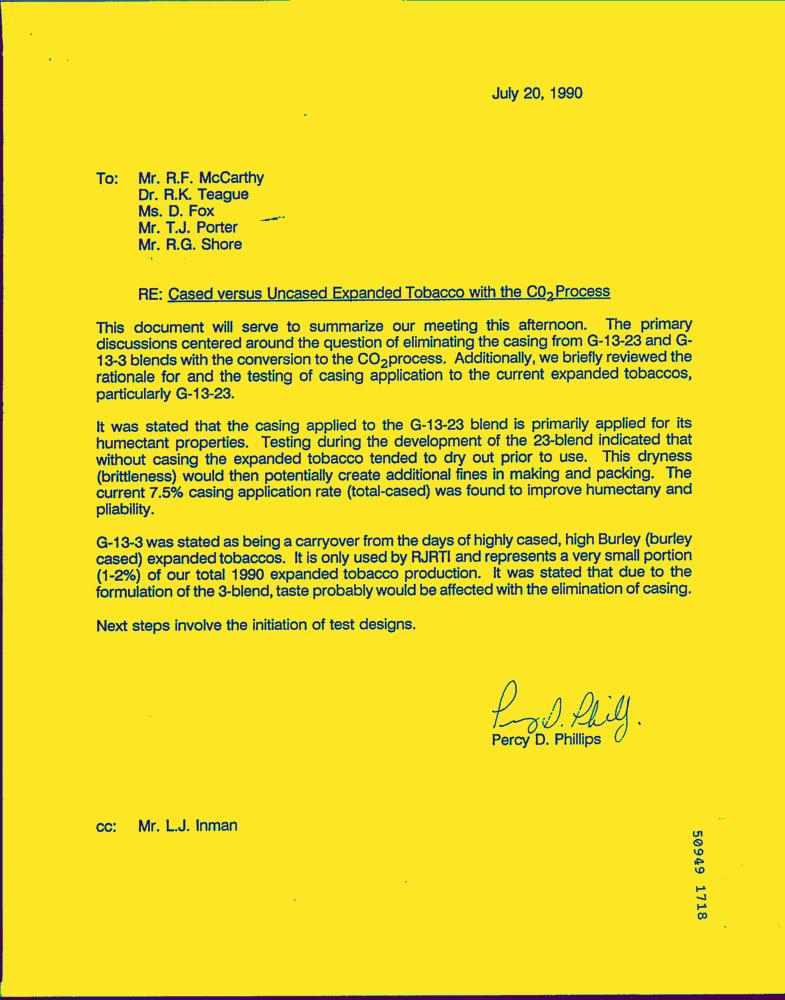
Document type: Letter-Doc